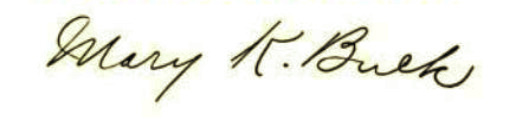
Signature of: mary k buck